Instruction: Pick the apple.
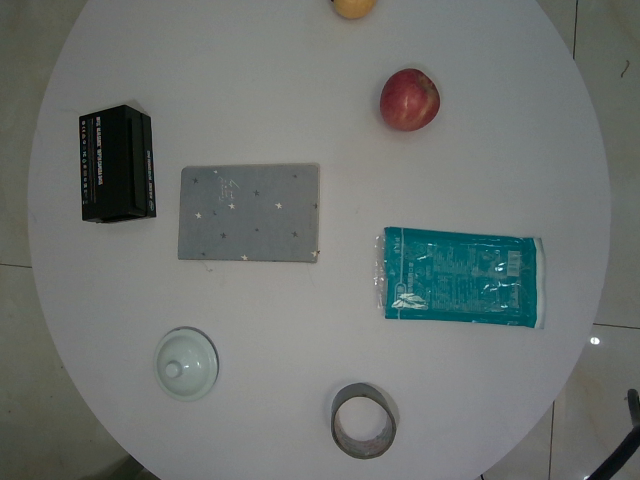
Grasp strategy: vertical